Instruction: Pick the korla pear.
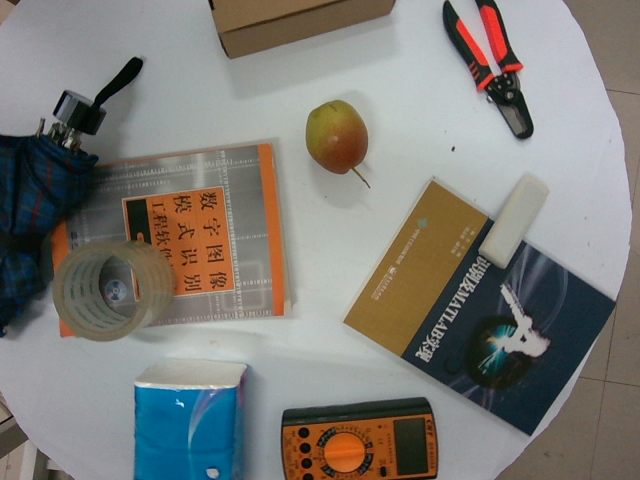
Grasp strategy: vertical